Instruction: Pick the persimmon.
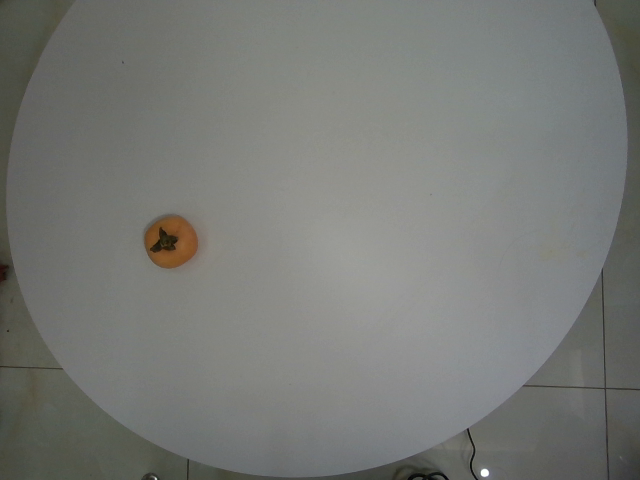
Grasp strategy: vertical